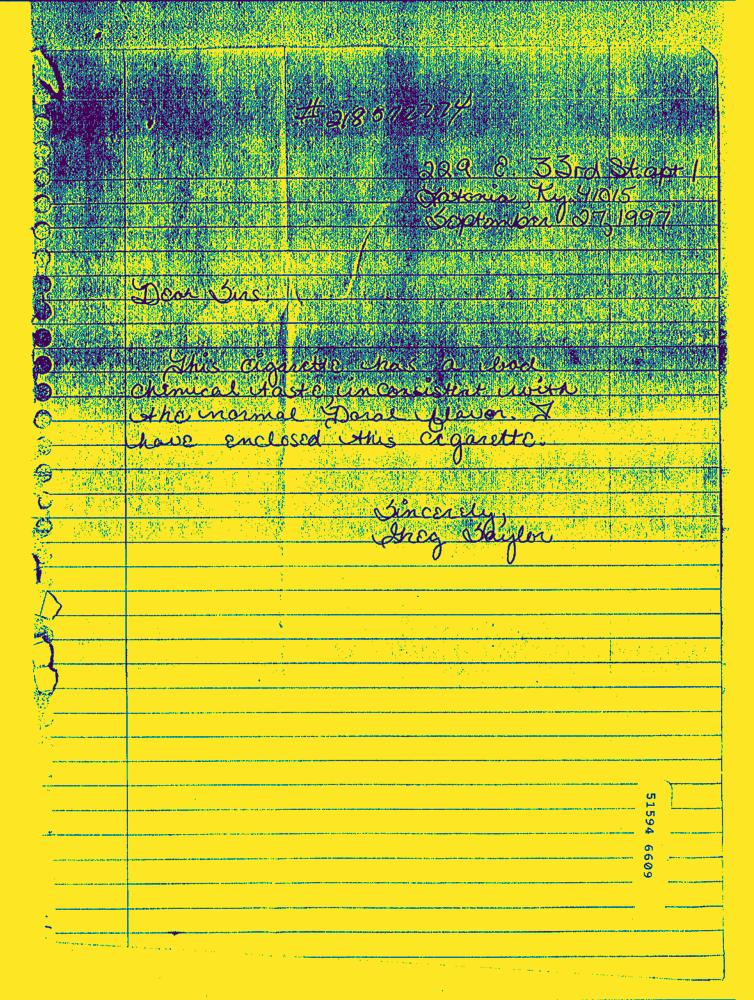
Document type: Hand-Written